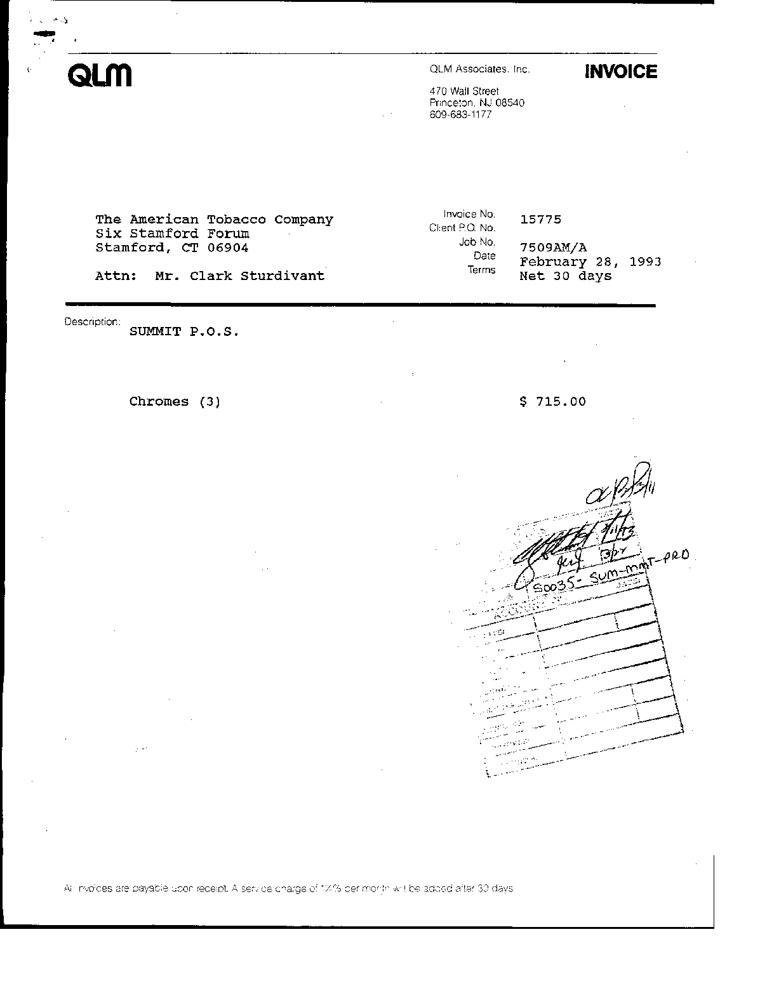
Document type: Invoice